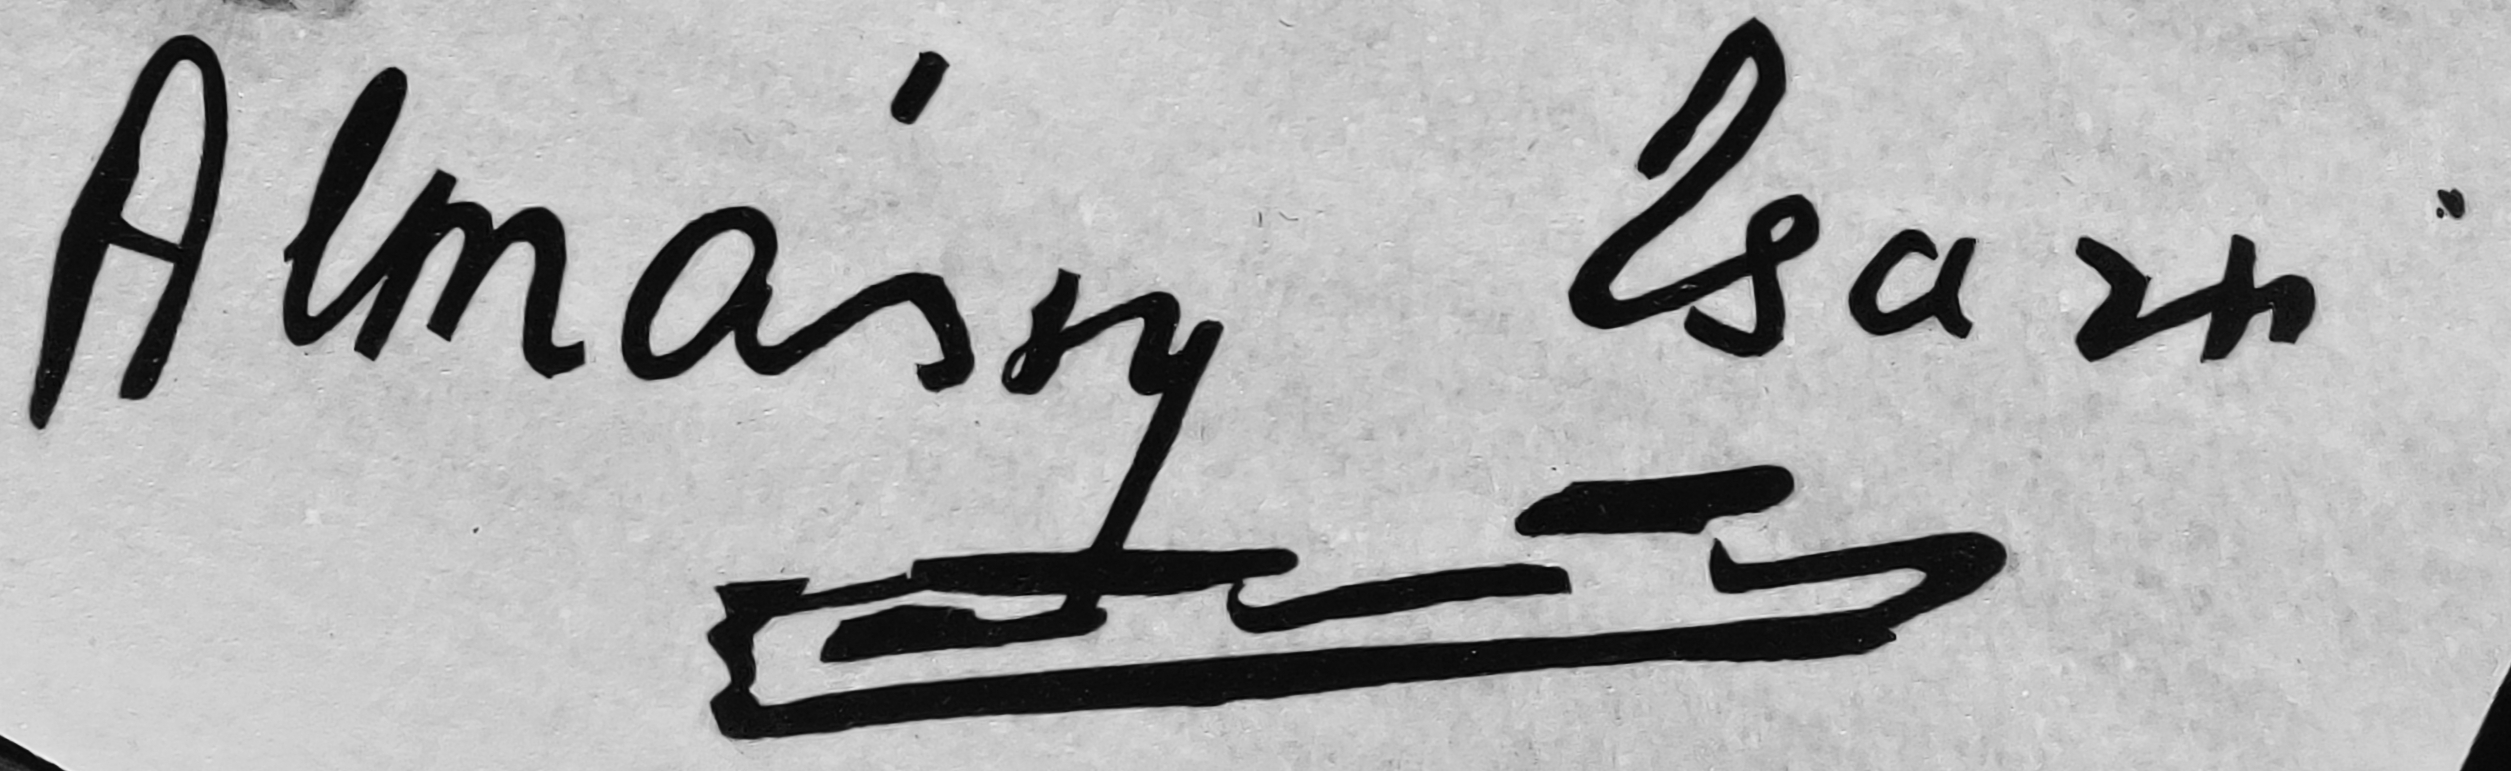
Signature of: zsuzsa almássy